Question: Talk about the condition:
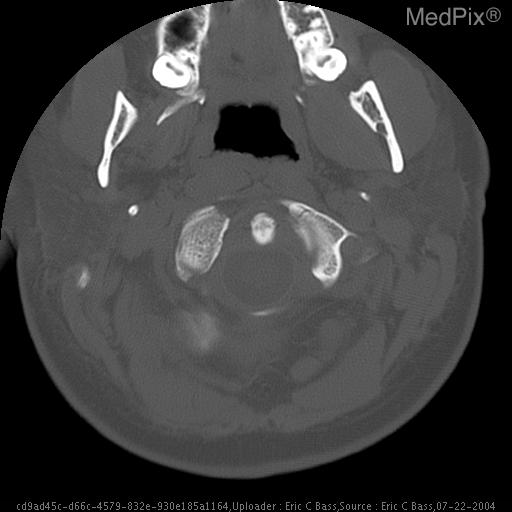
Answer: The disease is discussed as: You may search the NIH/NCI cancer treatment protocol database:
http://clinicalstudies.info.nih.gov/

Adult Brain tumors - http://www.cancer.gov/cancertopics/pdq/treatment/adultbrain/healthprofessional

Pediatric Brain tumors - http://www.cancer.gov/cancertopics/pdq/treatment/childbrain/HealthProfessional

Clinical Trials - http://bethesdatrials.cancer.gov/clinical-research/search-results.asp?Specific=31&TextSearch=&Search+for+Clinical+Trials=Search+for+Clinical+Trials
--